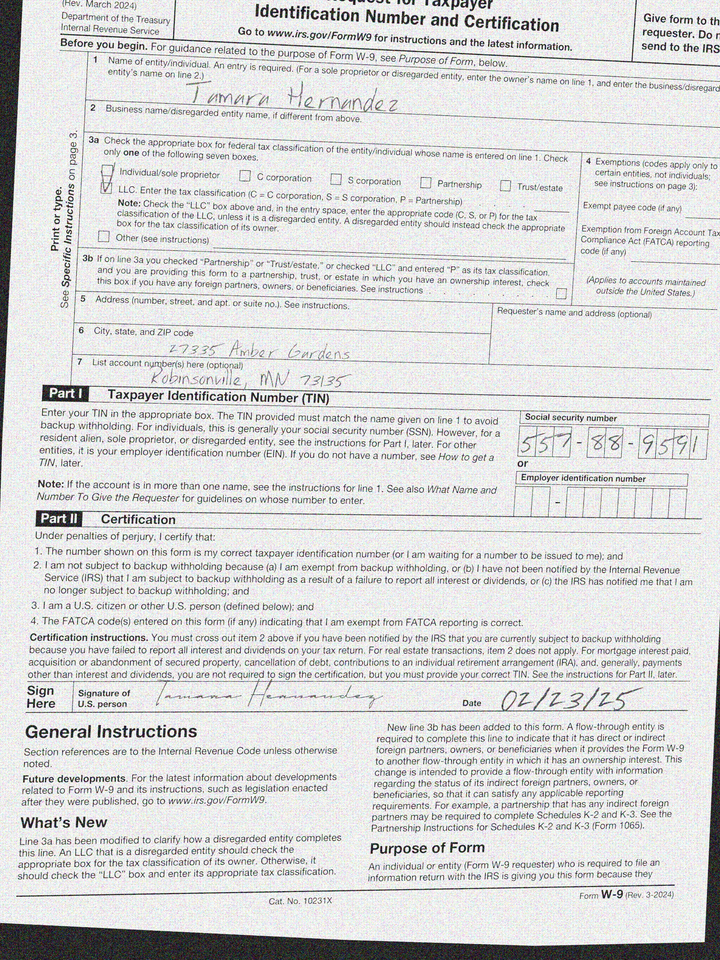
adr1: 27335 Amber Gardens
adr2: Robinsonville, MN 73135
cbx: yes
ssn: 557889591
enm: Tamara Hernandez
sdt: 02/23/25